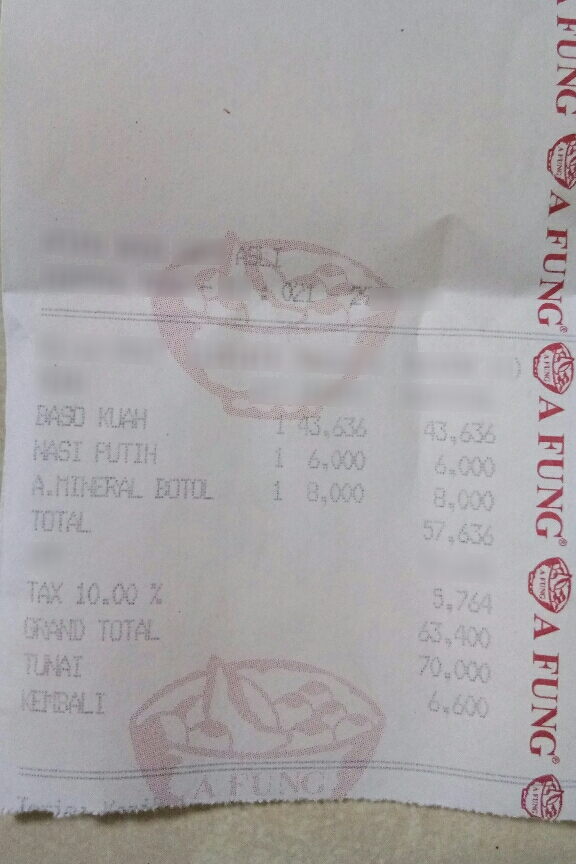
Number of items: 3
Subtotal: 57,636
Tax: 5,764
Total: 63,400
OCR text regions:
text: GRAND
text: TOTAL
text: 63,400
text: TUNAI
text: 70.000
text: KEMBALI
text: 6.600
text: BASO
text: KUAH
text: 1
text: 43,636
text: 43,636
text: NASI
text: PUTIH
text: 1
text: 6.000
text: 6.000
text: A.MINERAL
text: BOTOL
text: 1
text: 8,000
text: 8,000
text: TOTAL
text: 57,636
text: TAX
text: 10.00
text: %
text: 5,764